Question: How is the property described in the document?
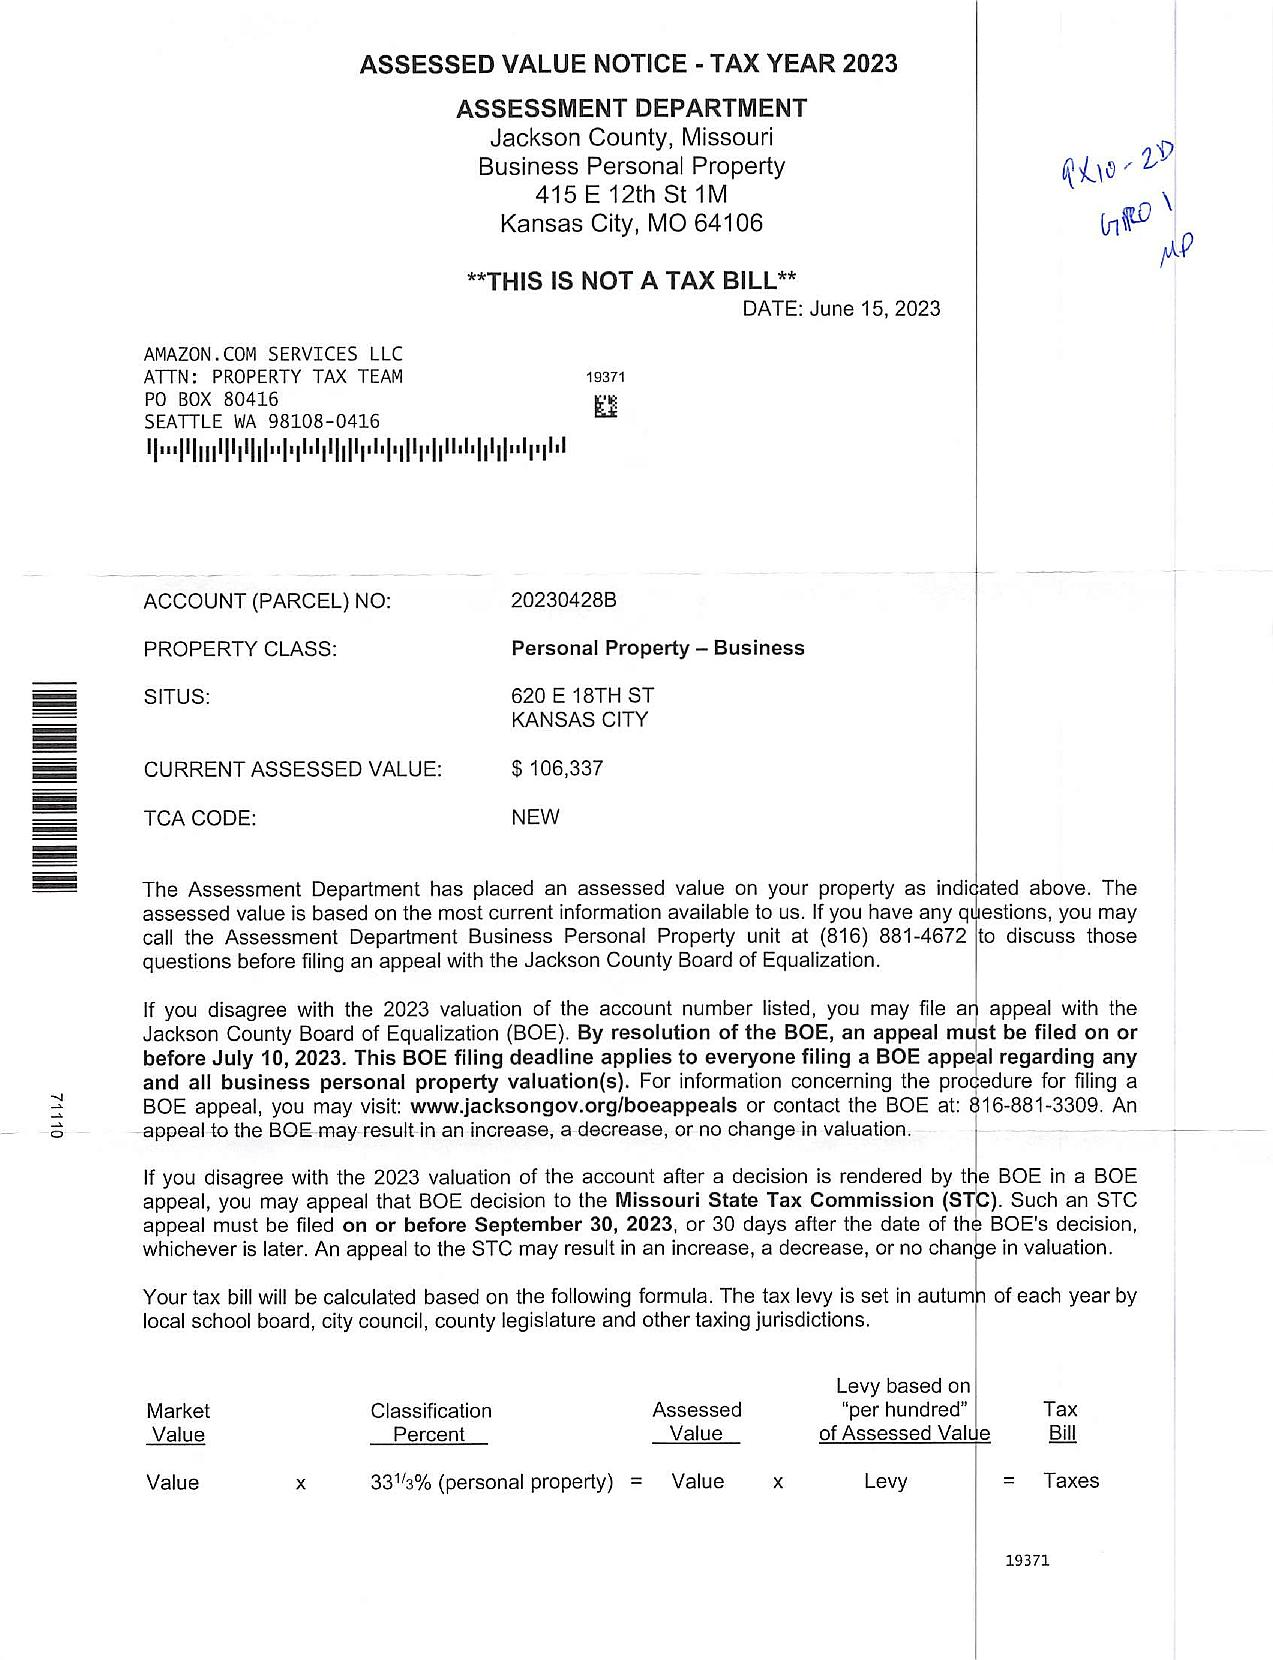
Answer: "Personal Property \u2013 Business"